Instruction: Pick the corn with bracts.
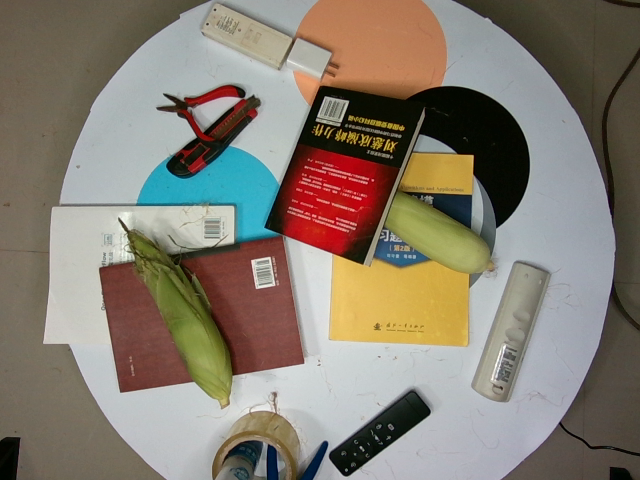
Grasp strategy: vertical